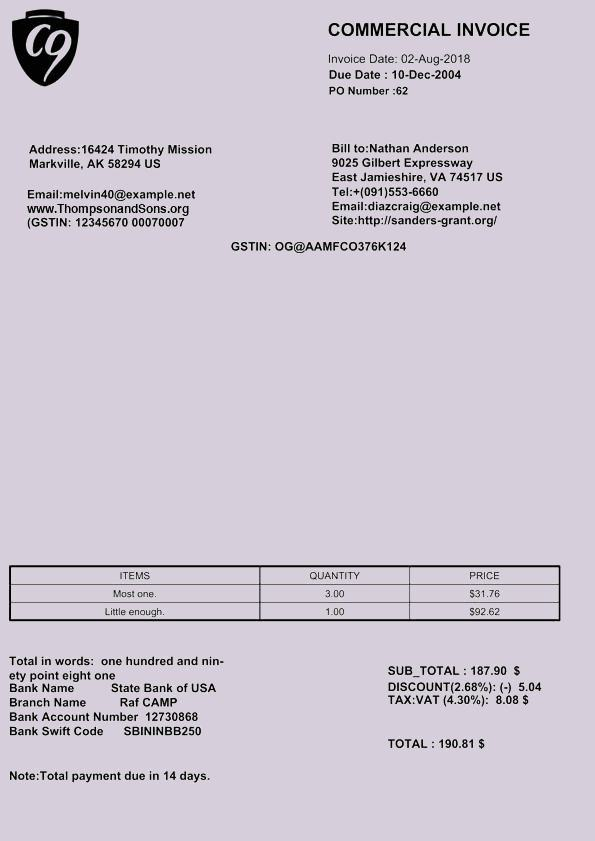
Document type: Invoice